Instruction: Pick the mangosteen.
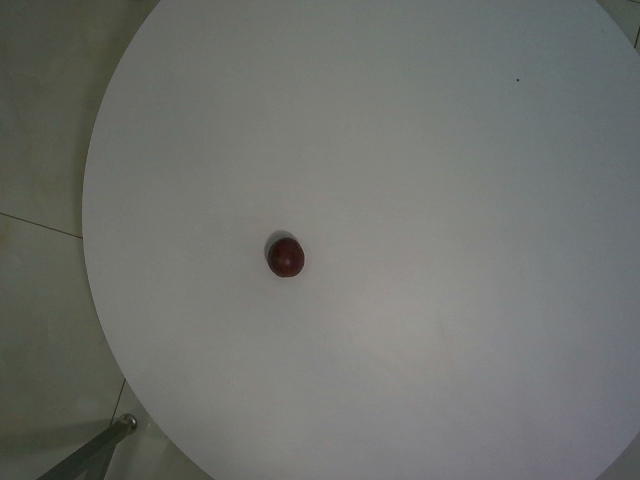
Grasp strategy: vertical